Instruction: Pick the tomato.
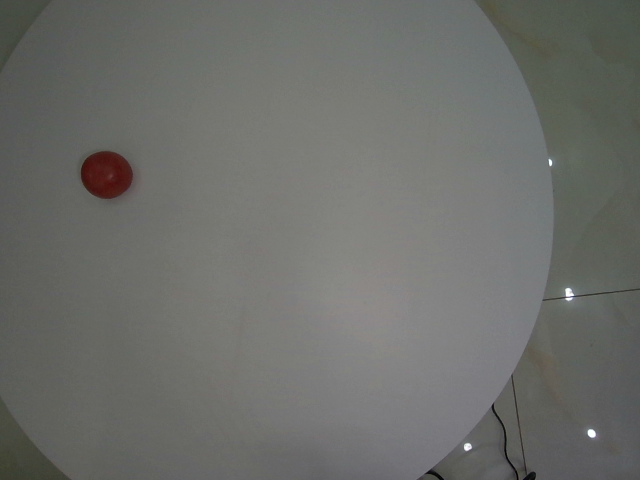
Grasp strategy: vertical